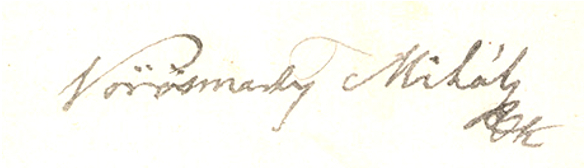
Signature of: mihály vörösmarty